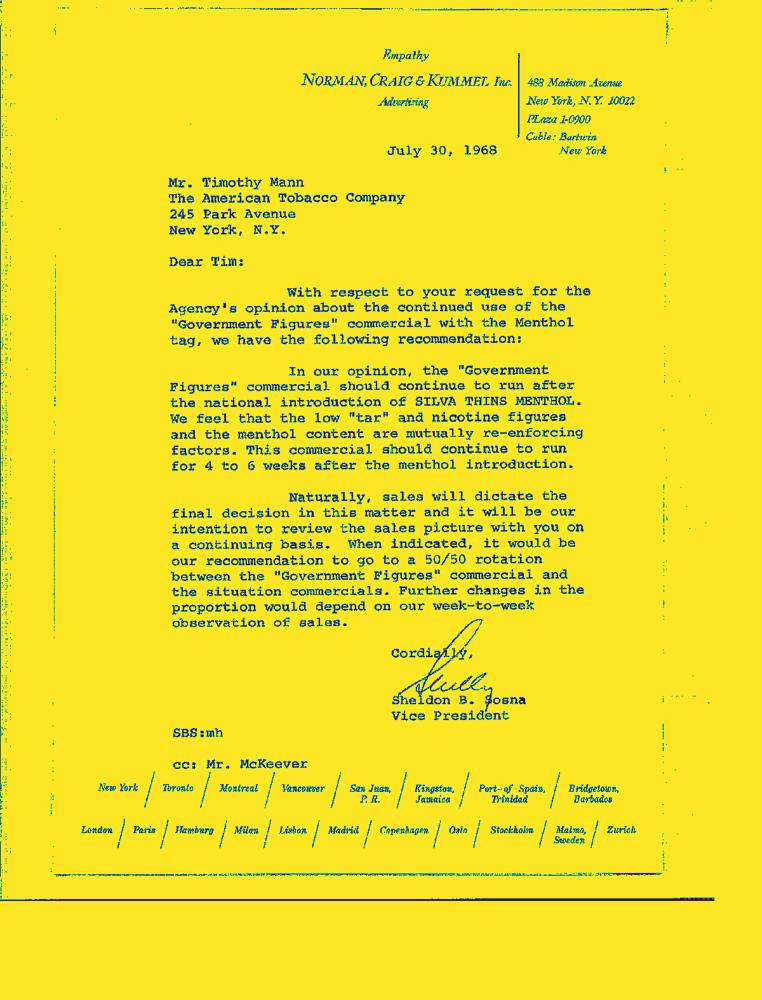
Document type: Letter-Doc